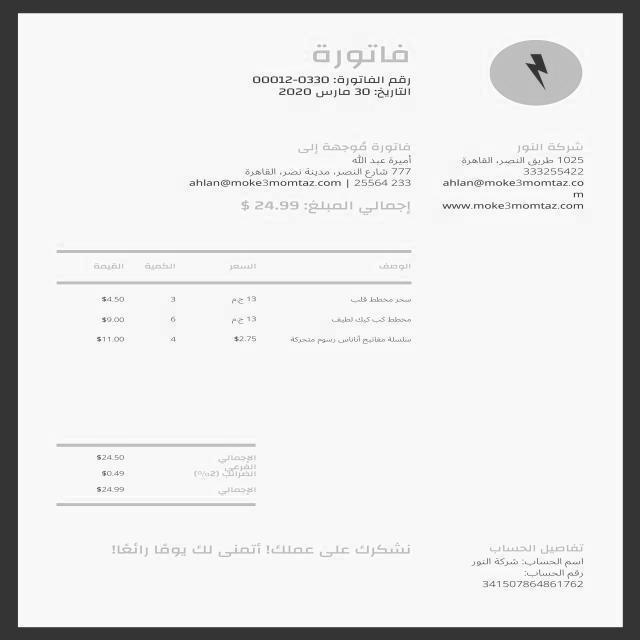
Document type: Invoice